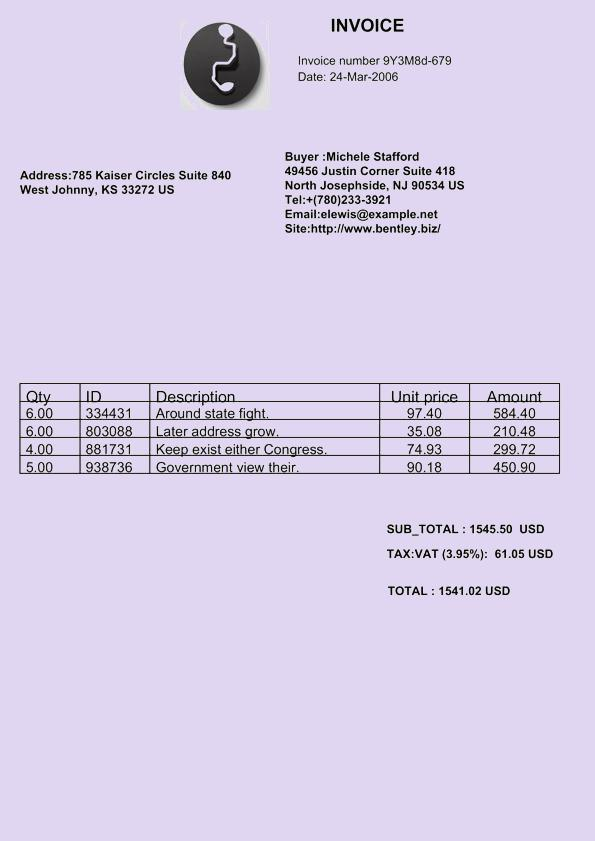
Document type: Invoice